Question: What is the name of the tenant mentioned in the document?
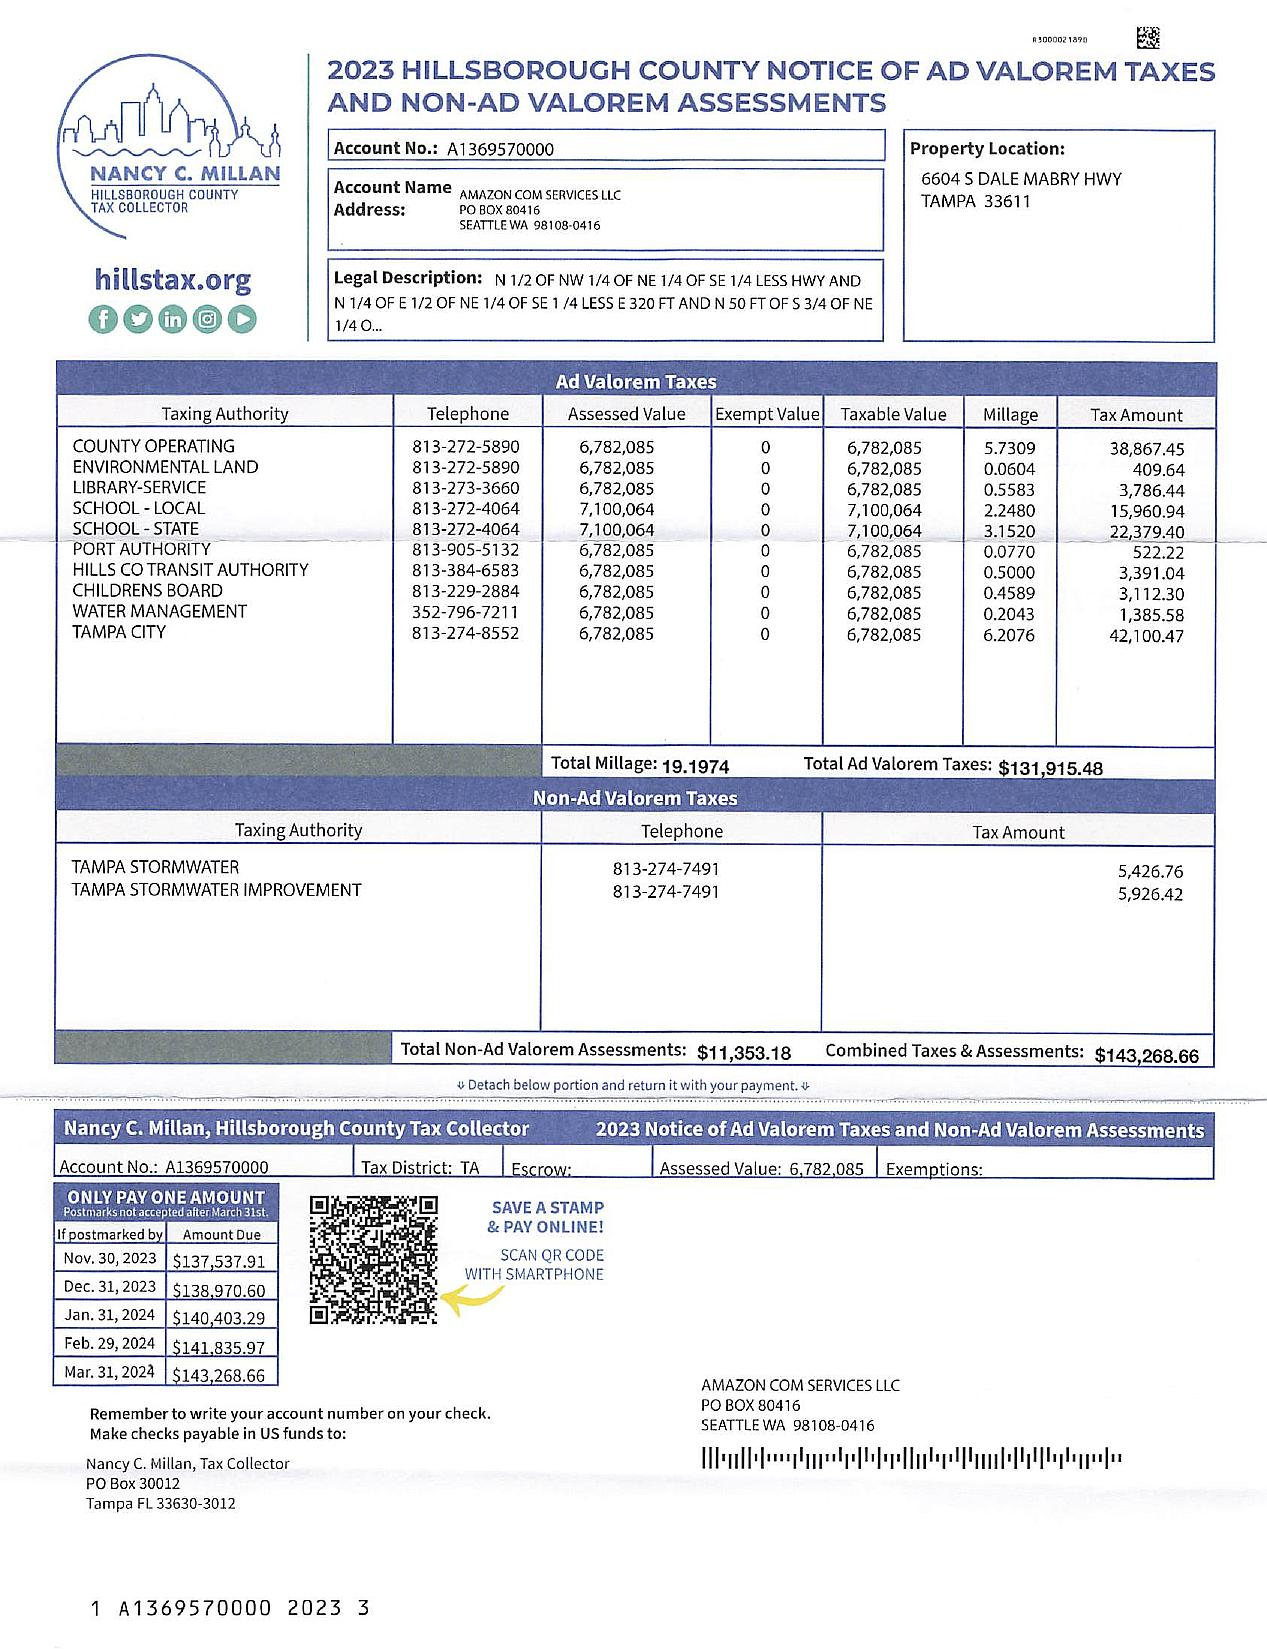
Answer: "AMAZON COM SERVICES LLC"